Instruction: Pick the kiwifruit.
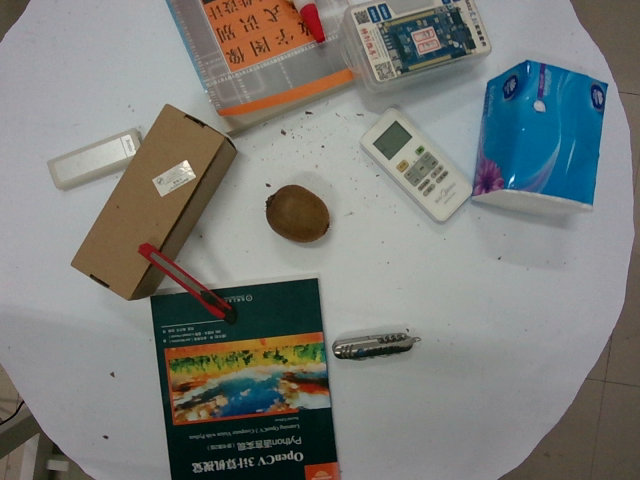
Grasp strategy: vertical